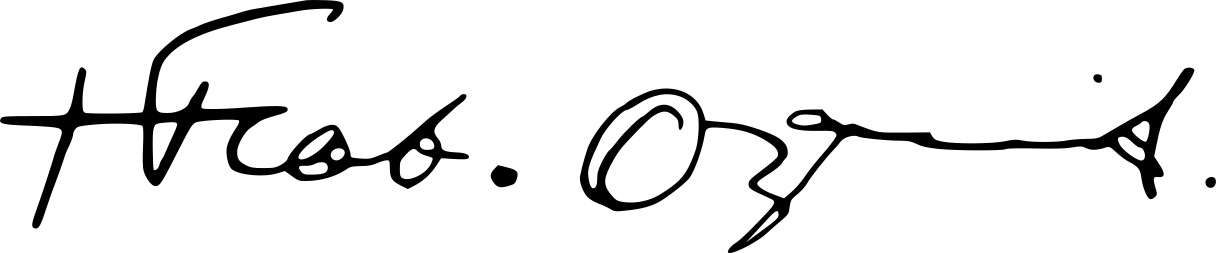
Signature of: francisco ozoria acostauuuu